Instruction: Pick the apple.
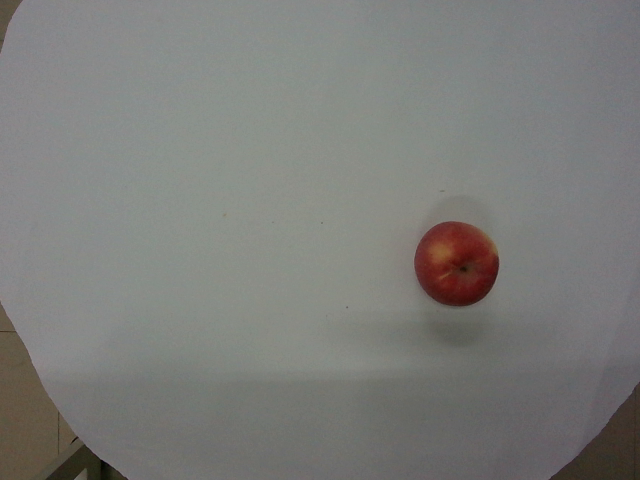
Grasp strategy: vertical